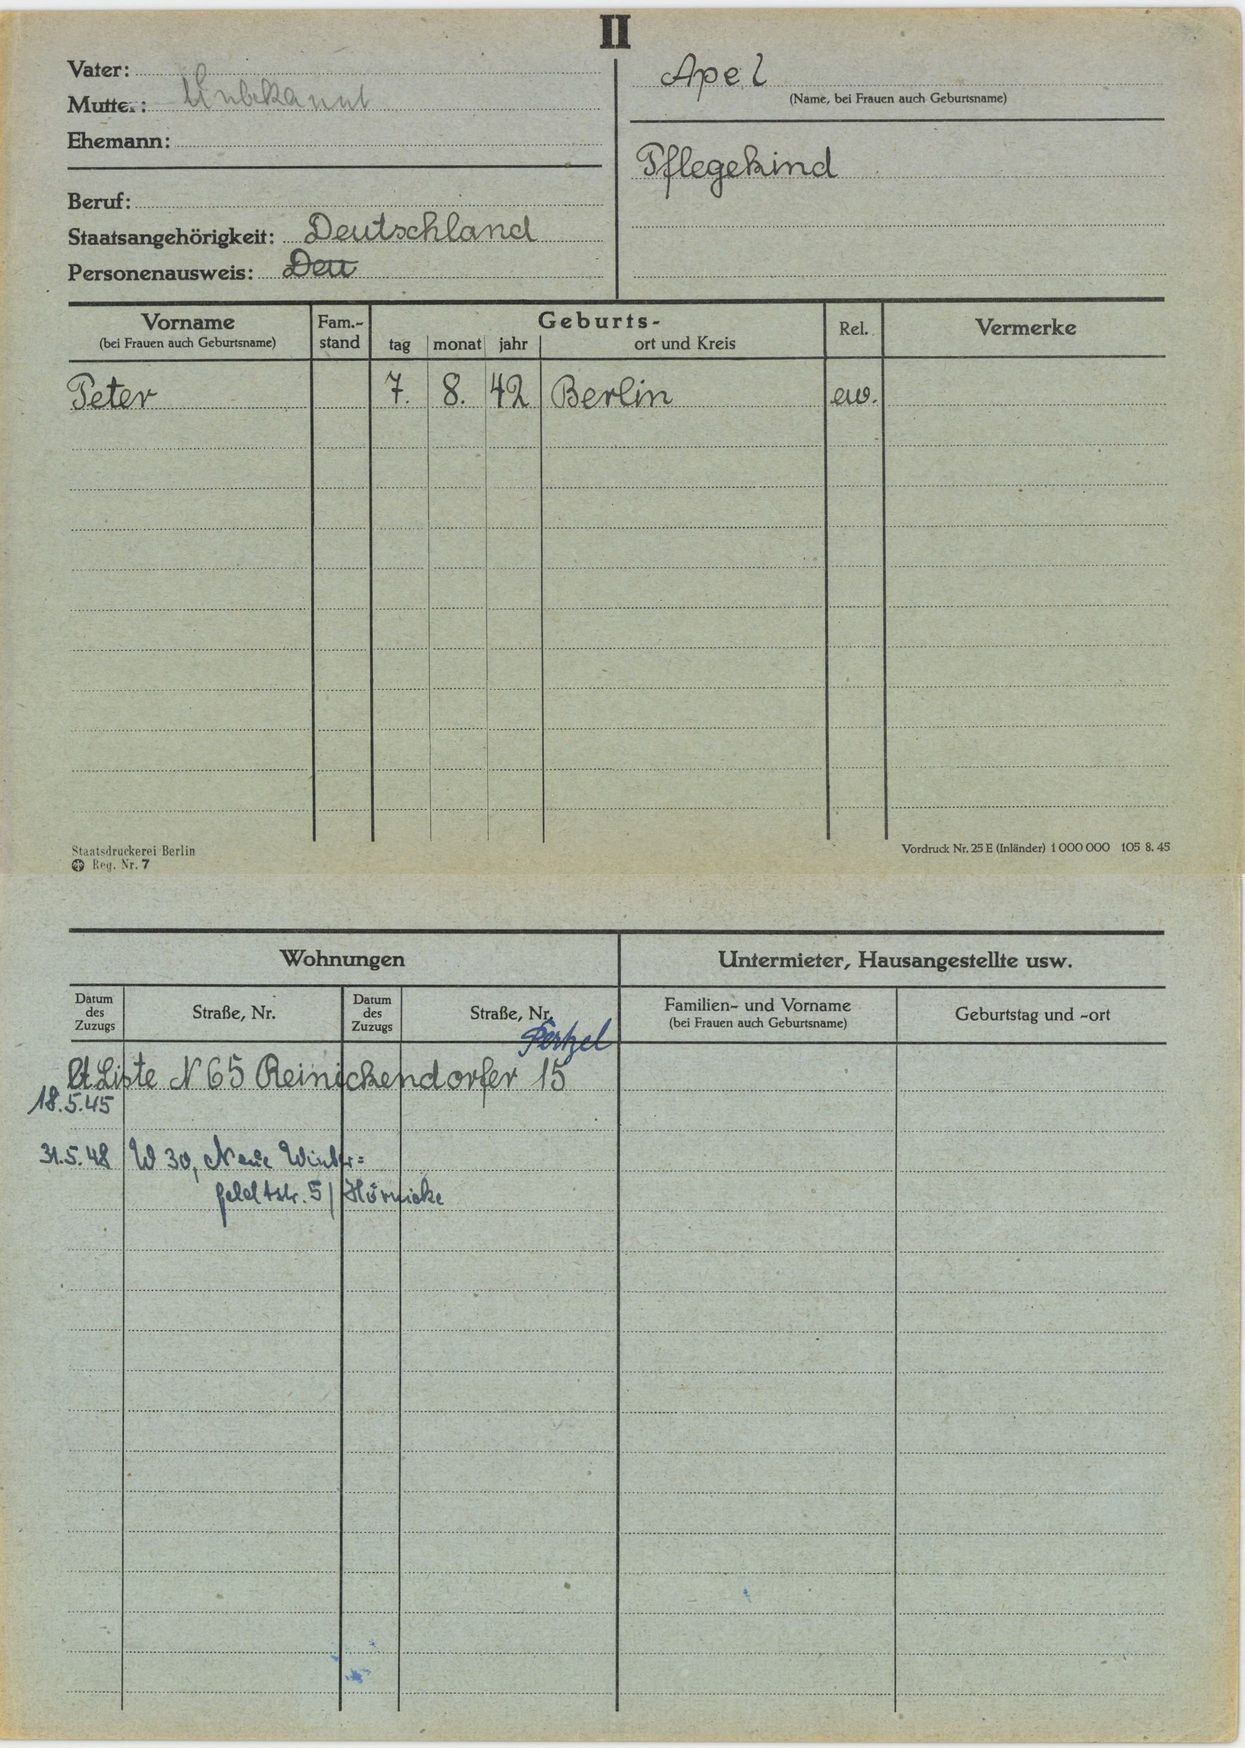
Apel